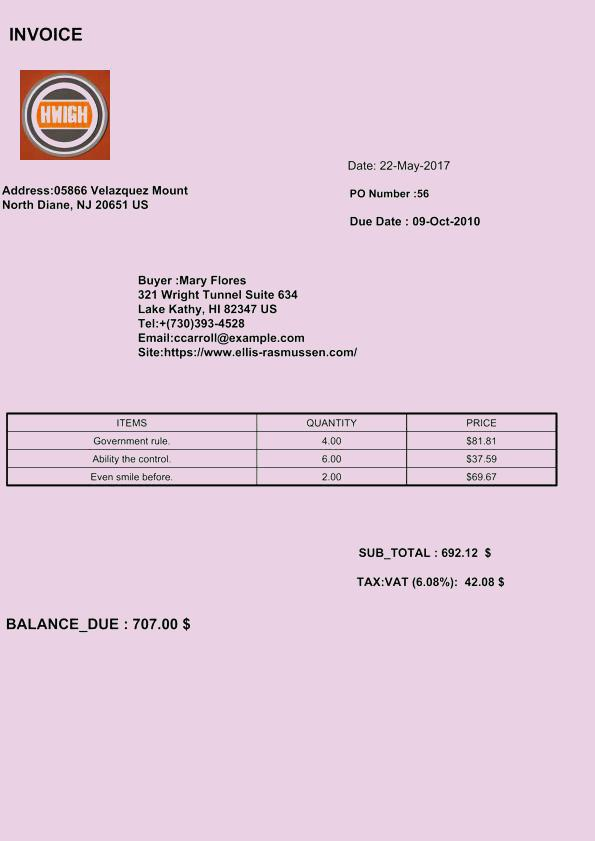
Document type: Invoice